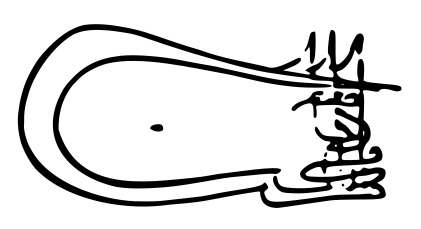
Signature of: murad ii